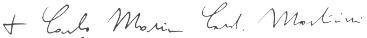
Signature of: carlo maria martini